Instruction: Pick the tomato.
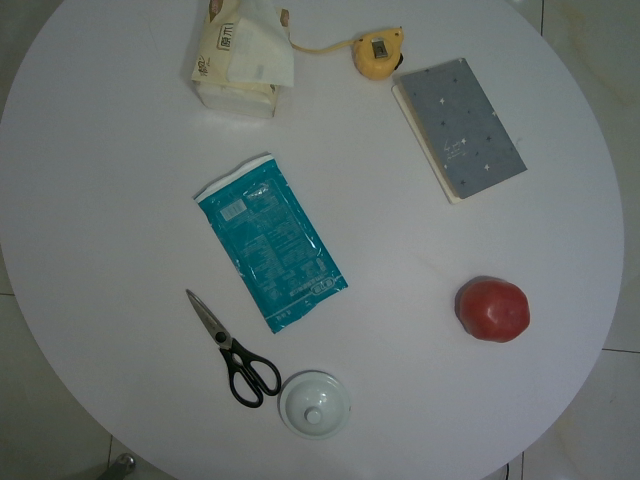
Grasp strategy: vertical